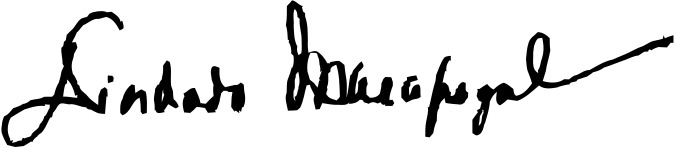
Signature of: diosdado macapagal